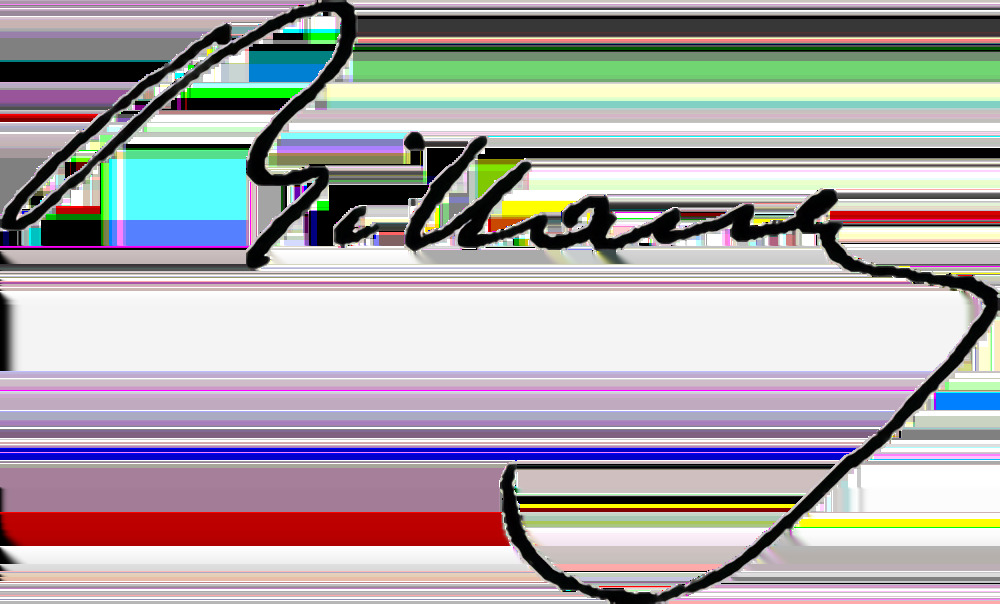
Signature of: adolphe billault